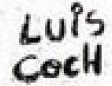
Signature of: luis collado coch